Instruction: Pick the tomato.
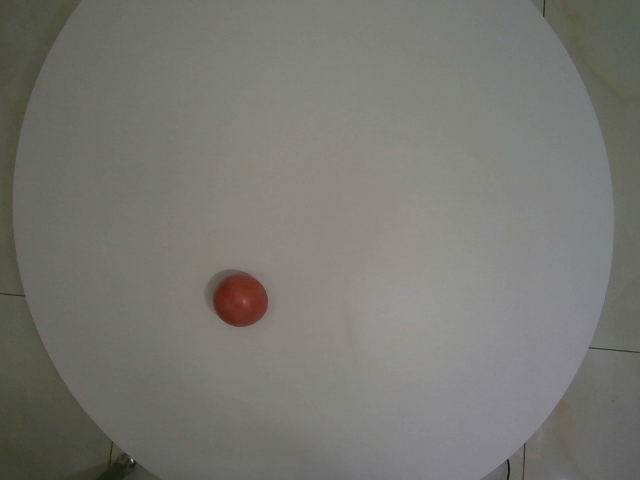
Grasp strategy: vertical